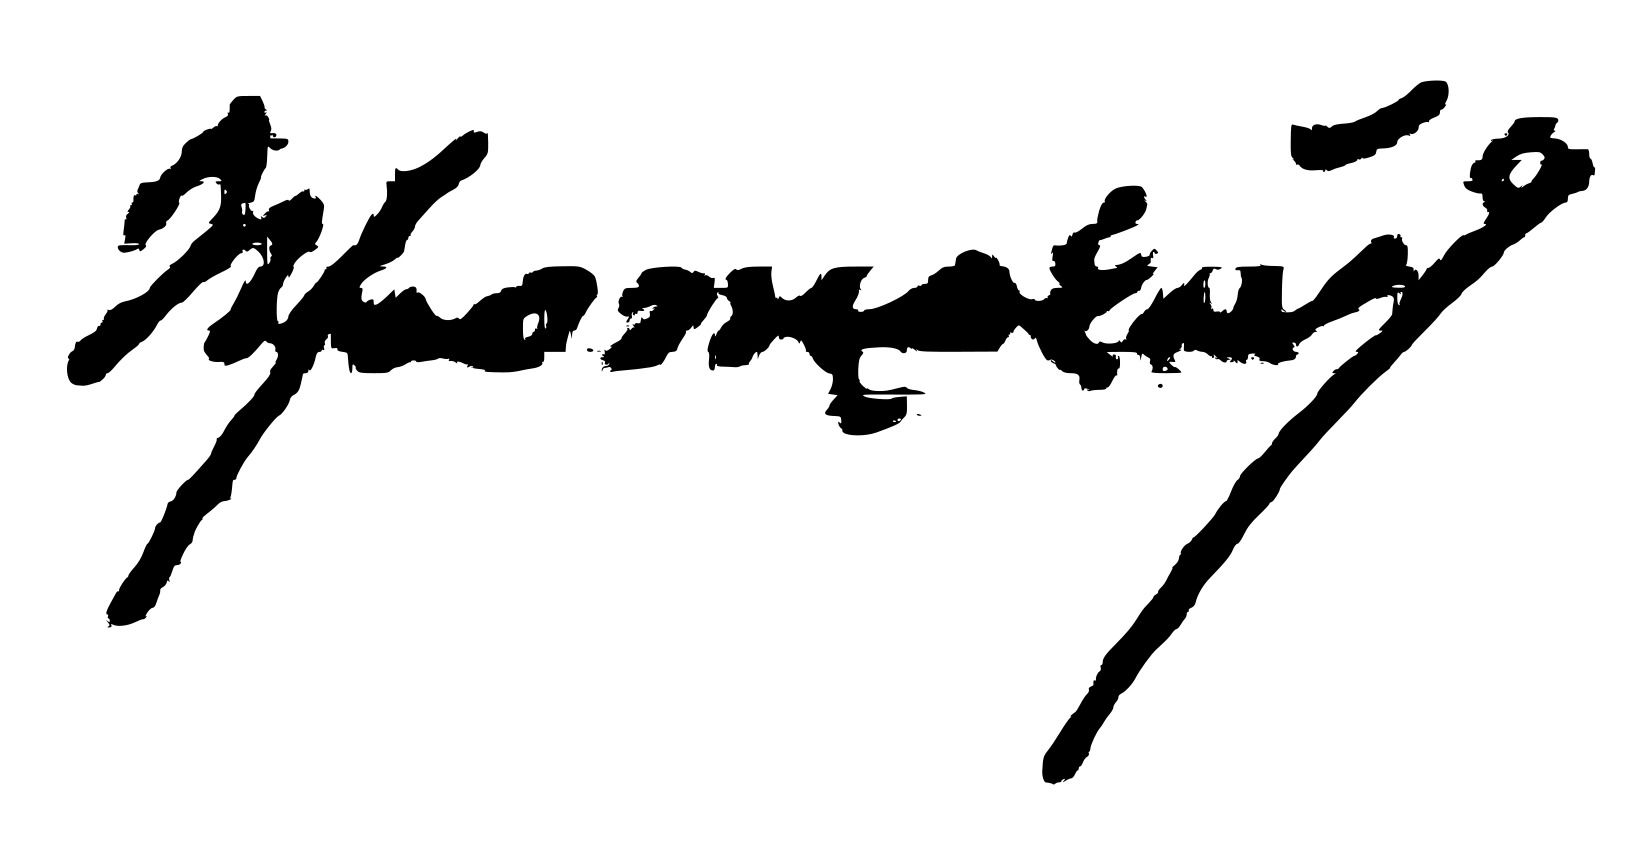
Signature of: protasius pampulov